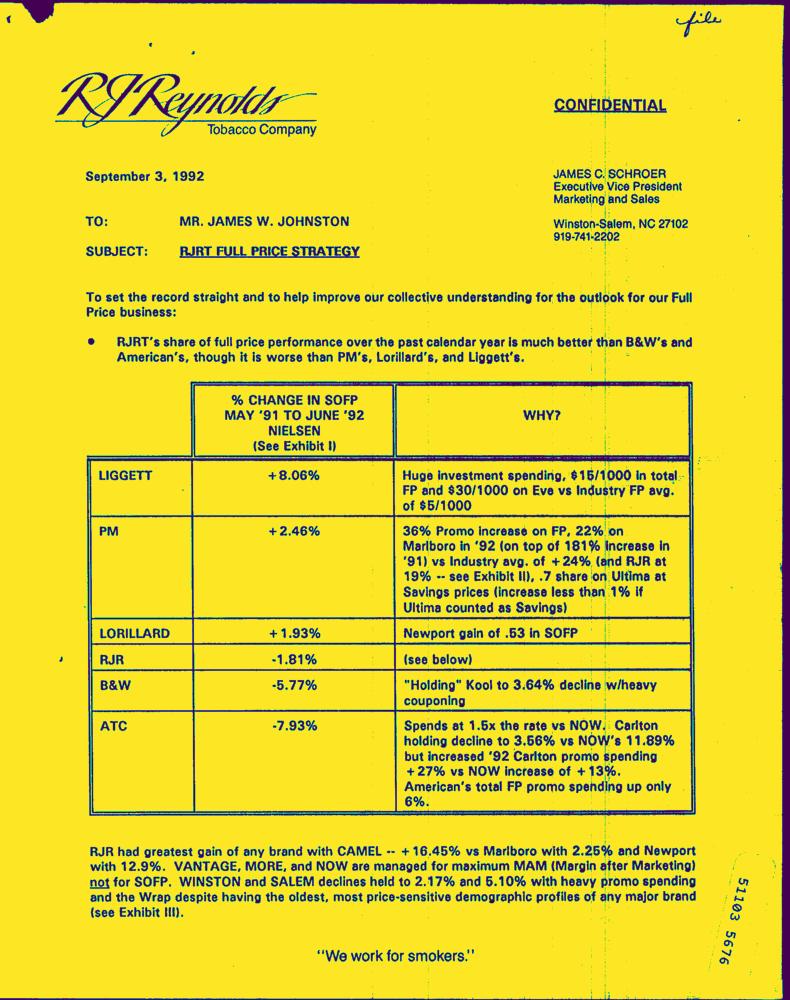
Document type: Letter-Doc